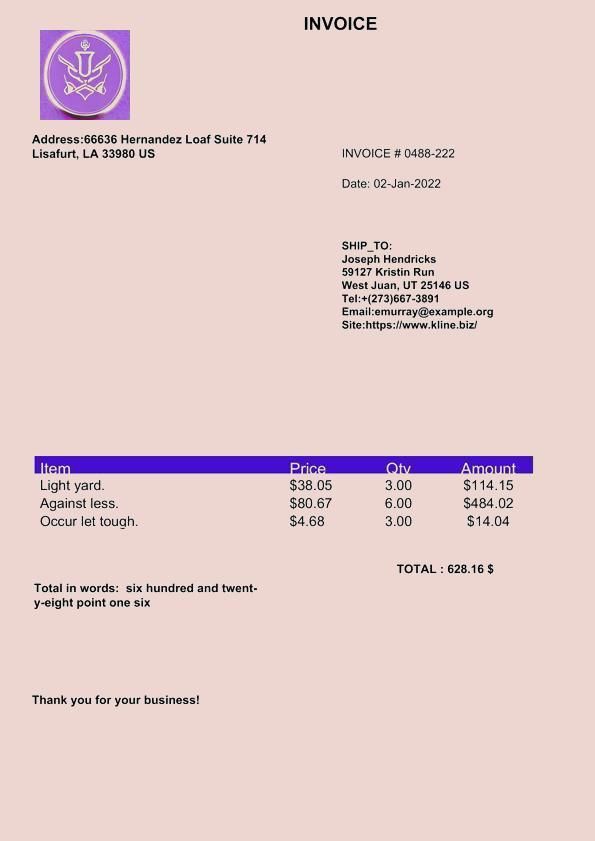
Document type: Invoice